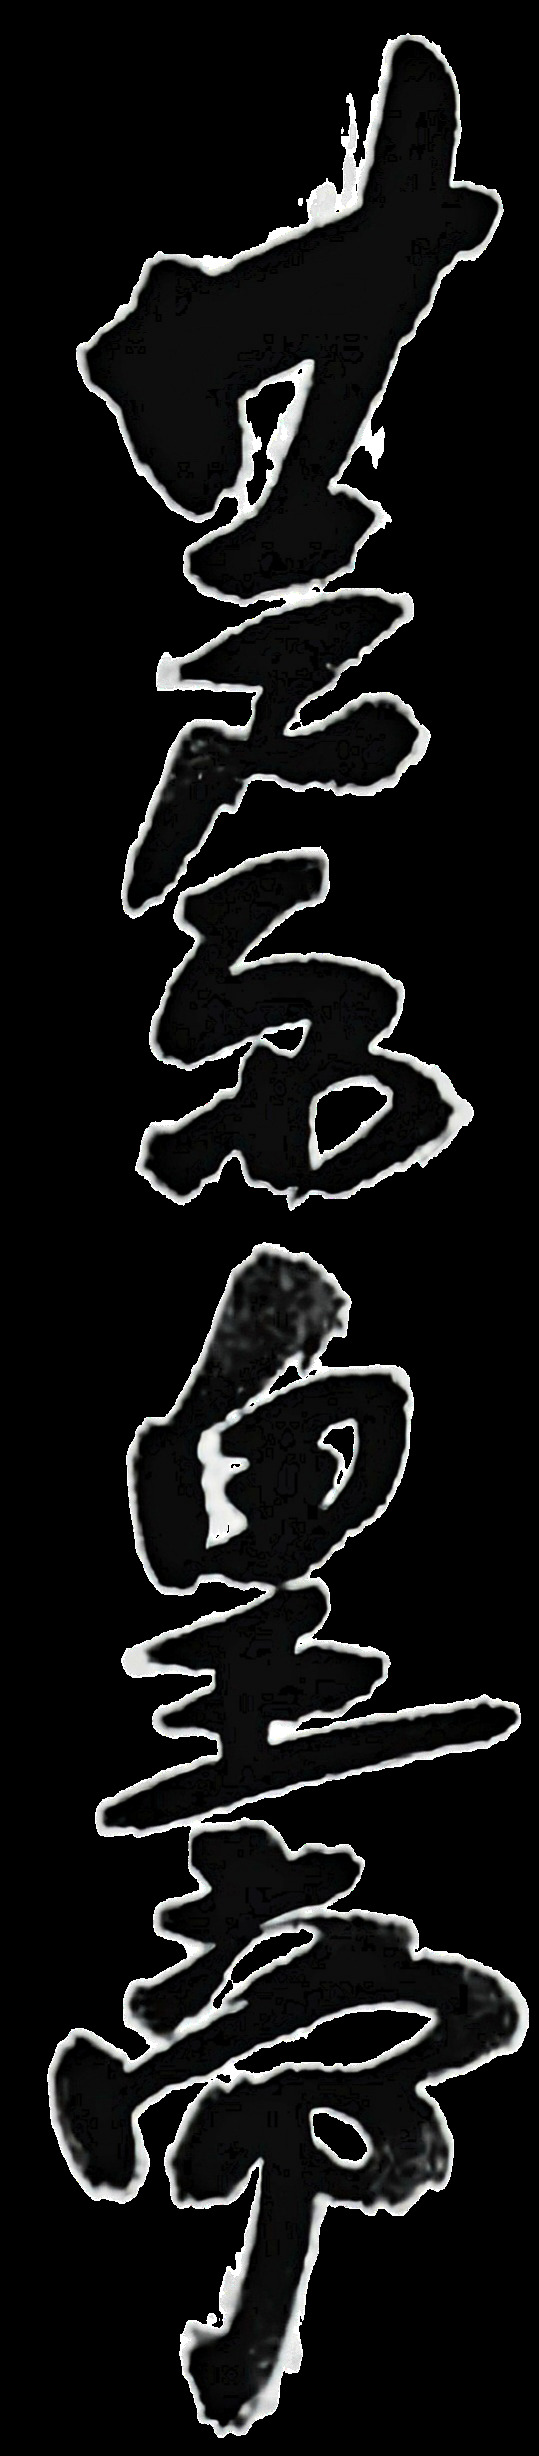
Signature of: kinjirō ashiwara